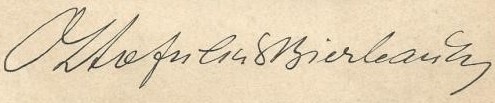
Signature of: otto julius bierbaum